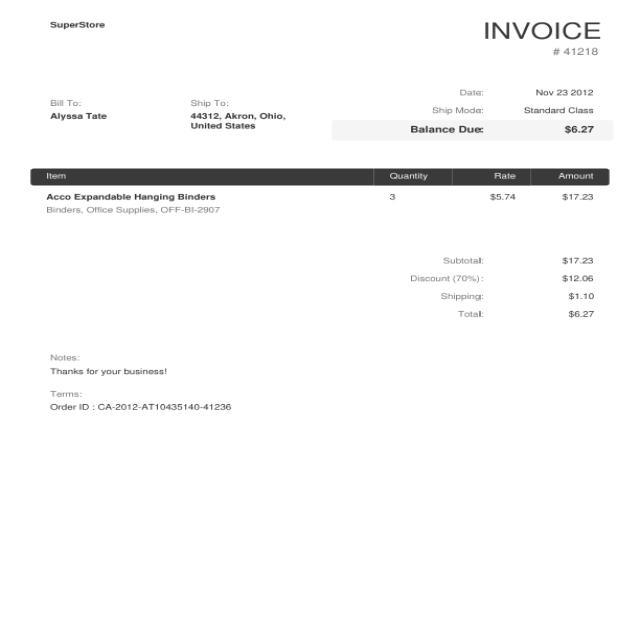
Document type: Invoice